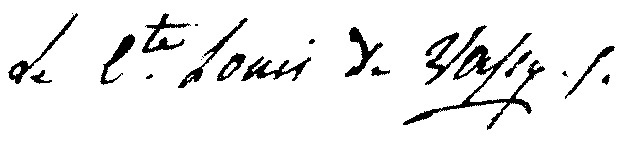
Signature of: louis marie de vassy